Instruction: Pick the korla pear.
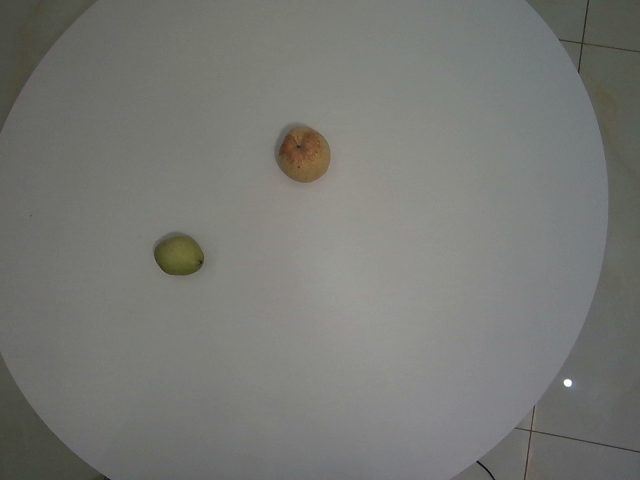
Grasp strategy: vertical